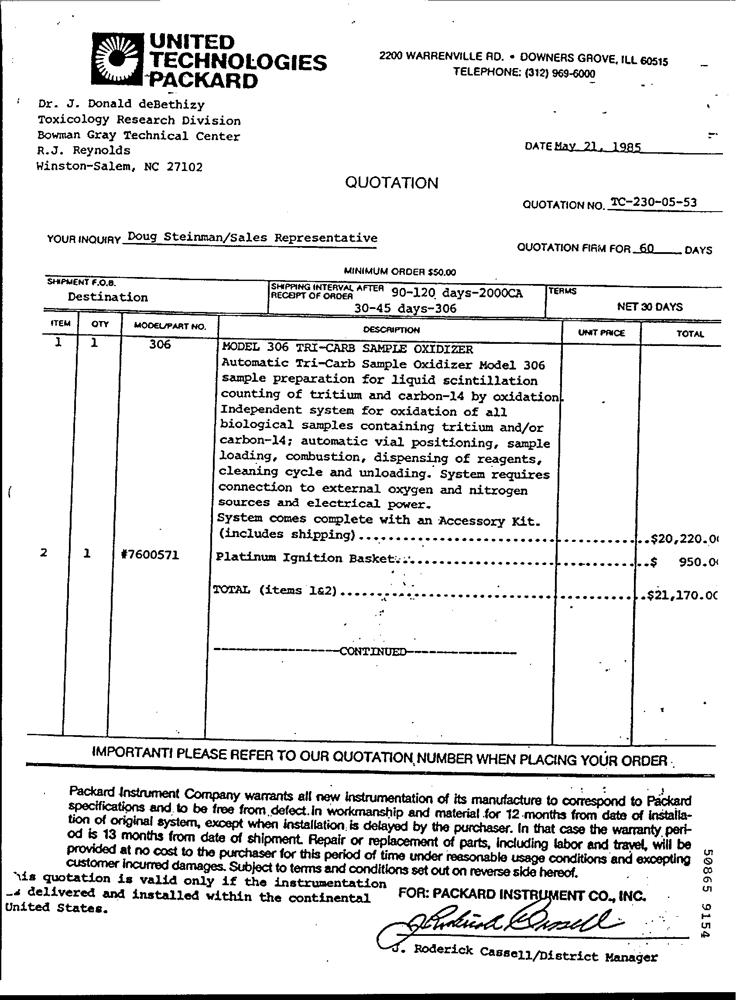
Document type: Invoice